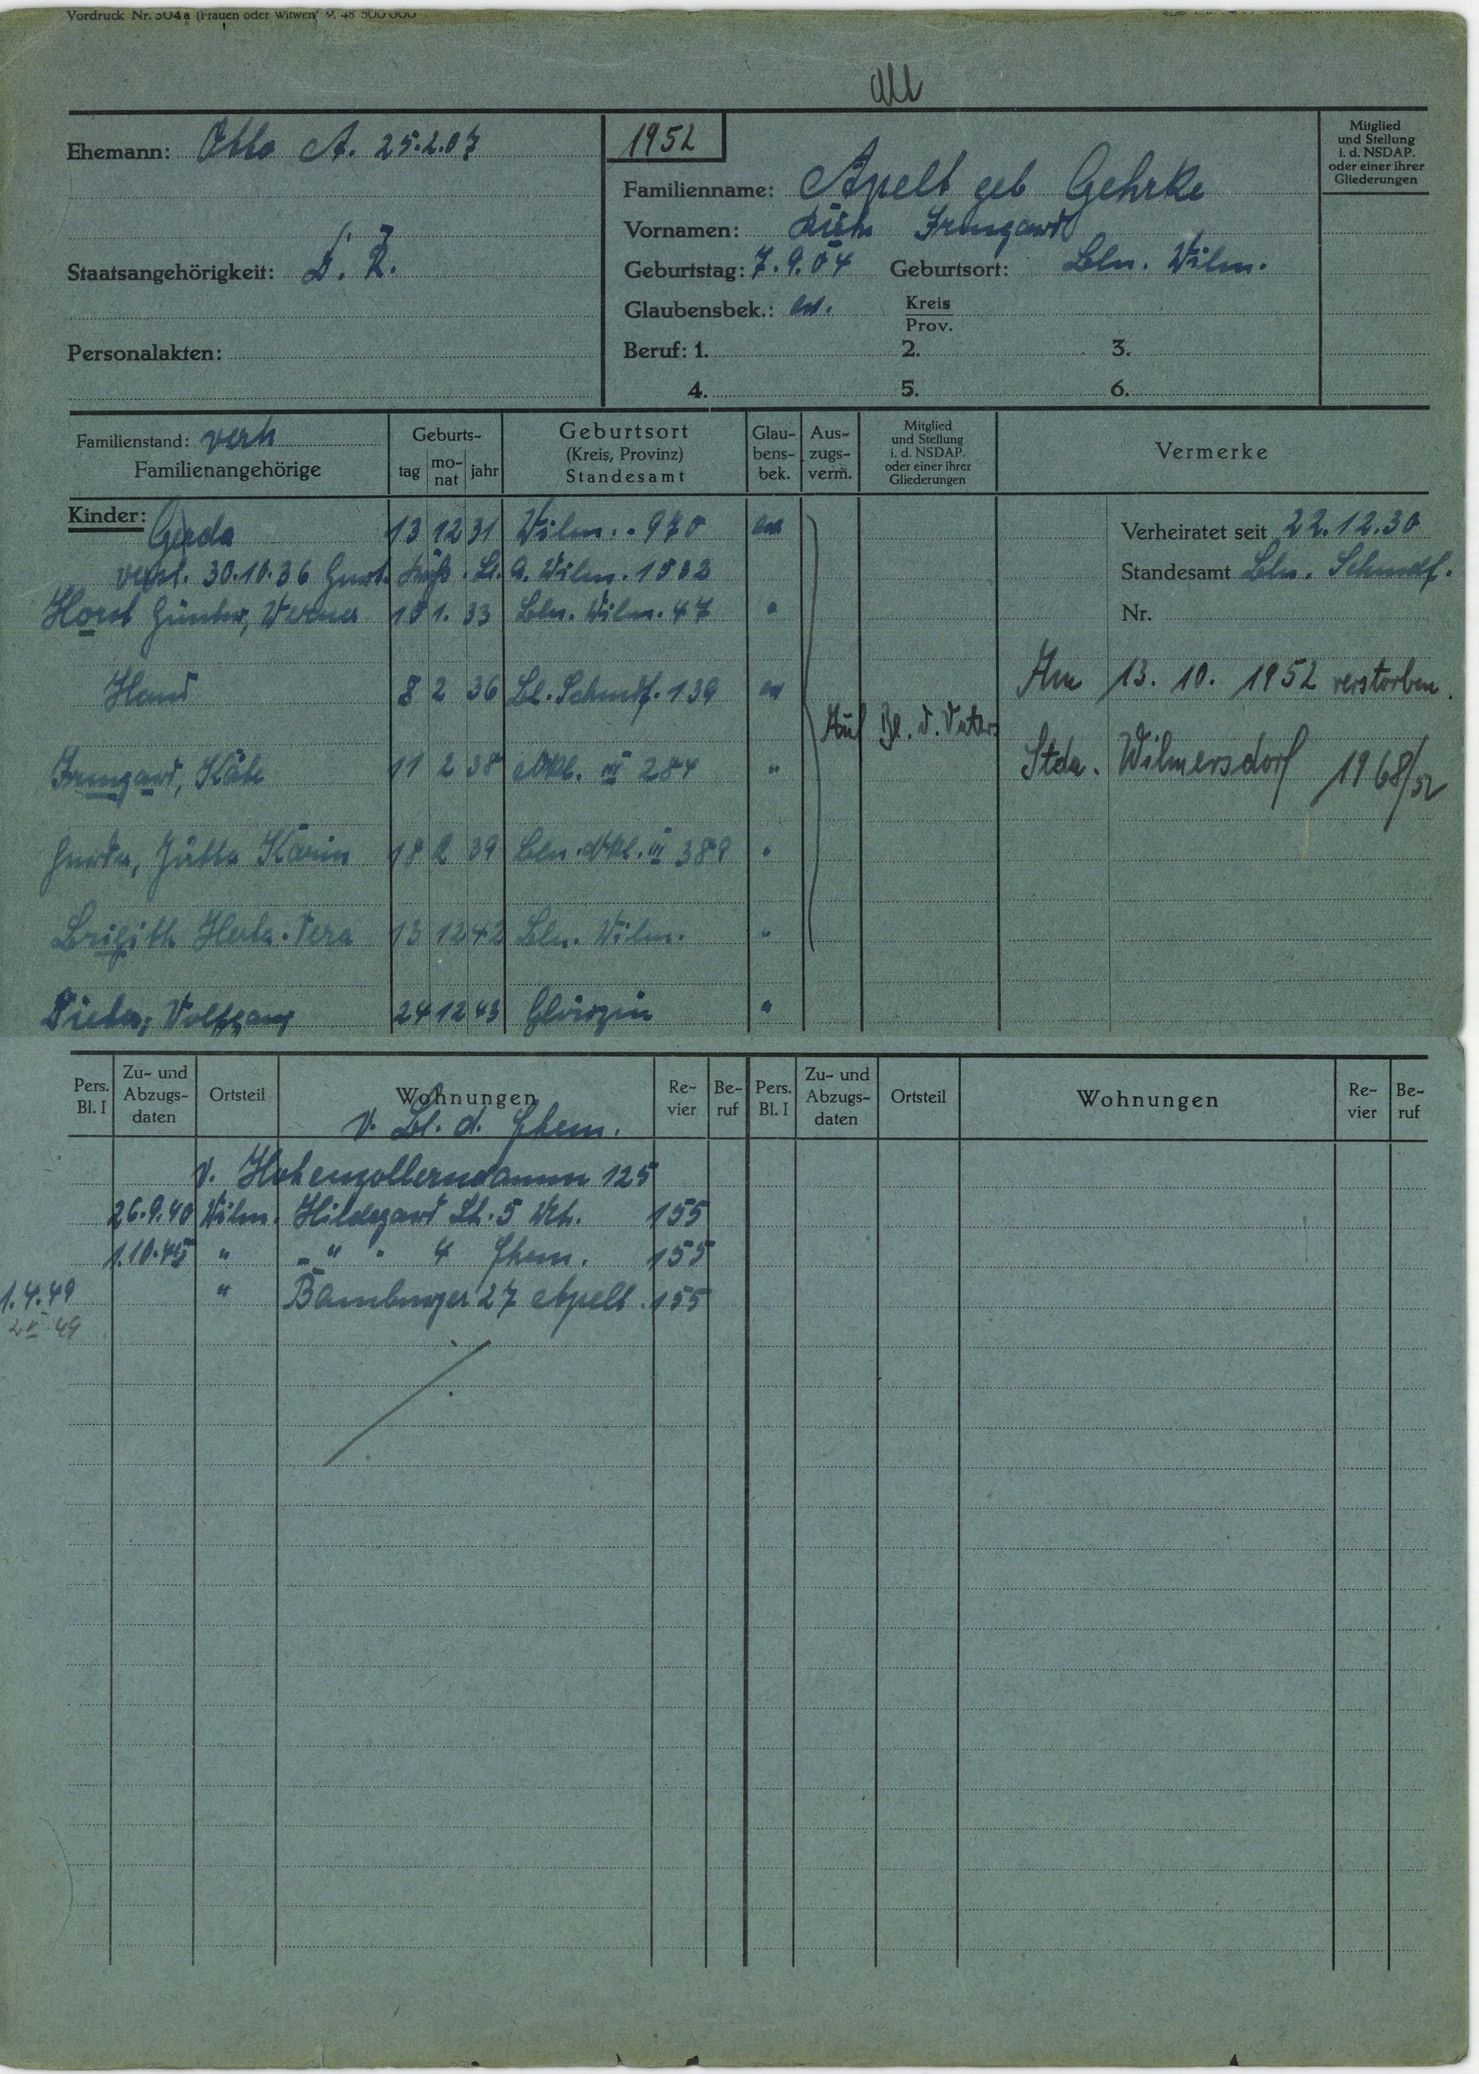
Apelt geb Gehrke